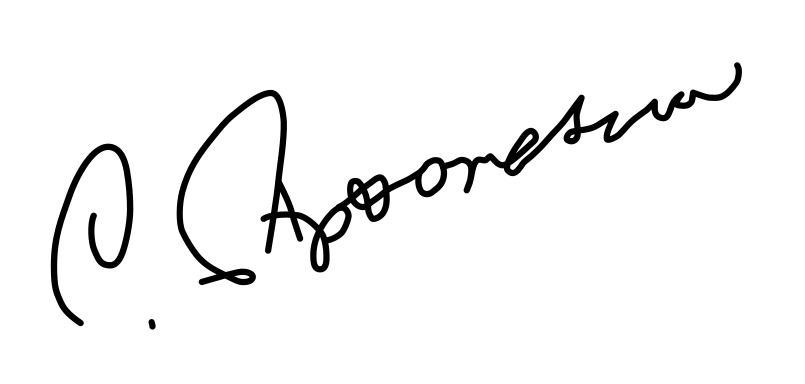
Signature of: sergey parkhomenko